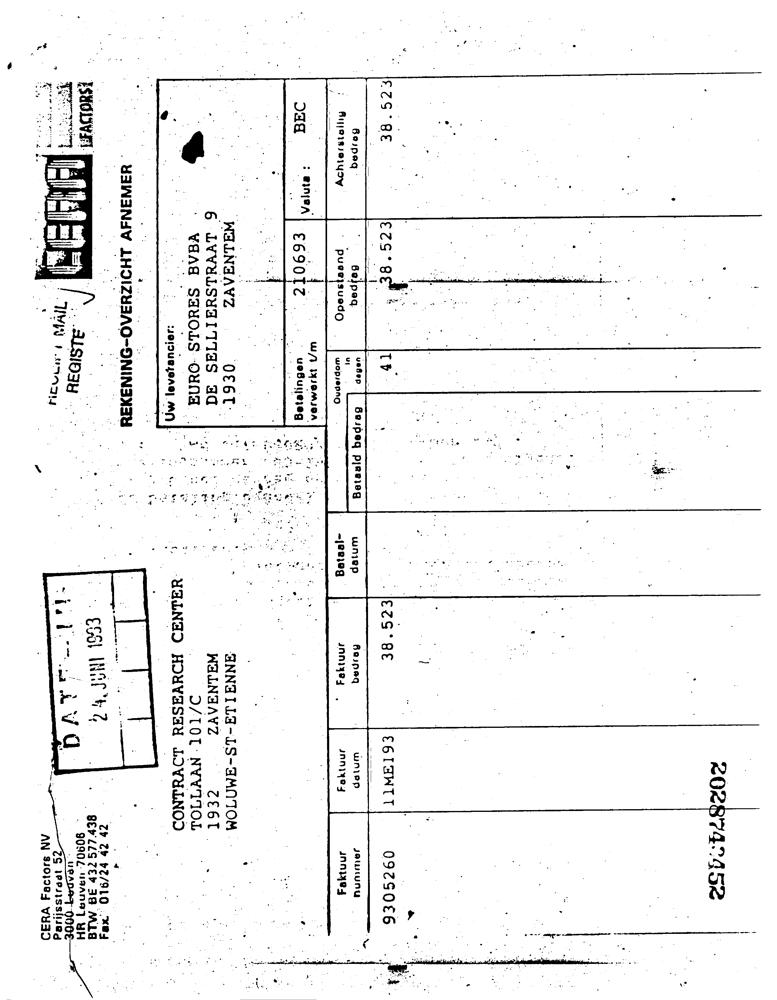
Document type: Invoice